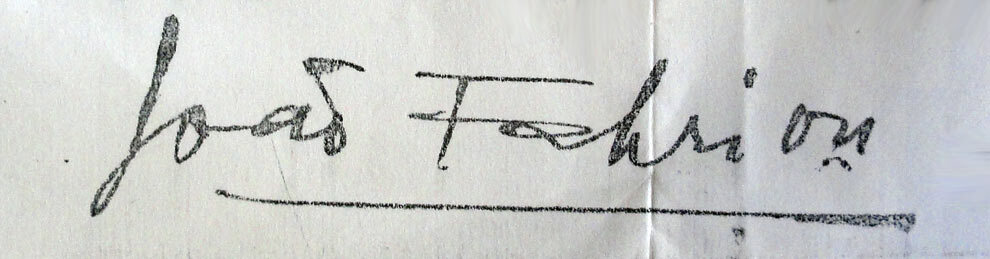
Signature of: joão fahrion